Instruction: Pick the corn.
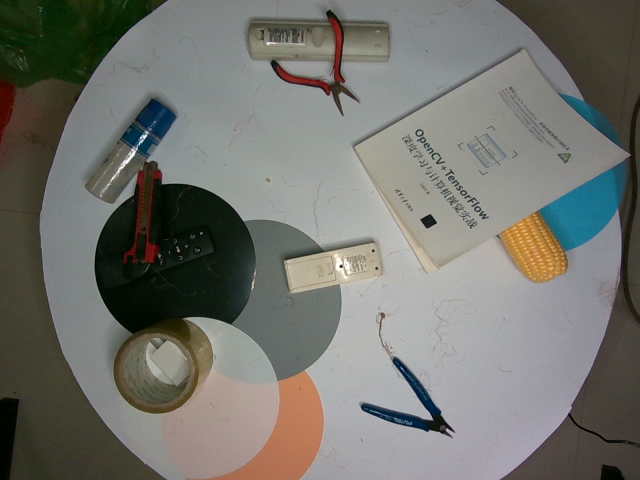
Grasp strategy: vertical